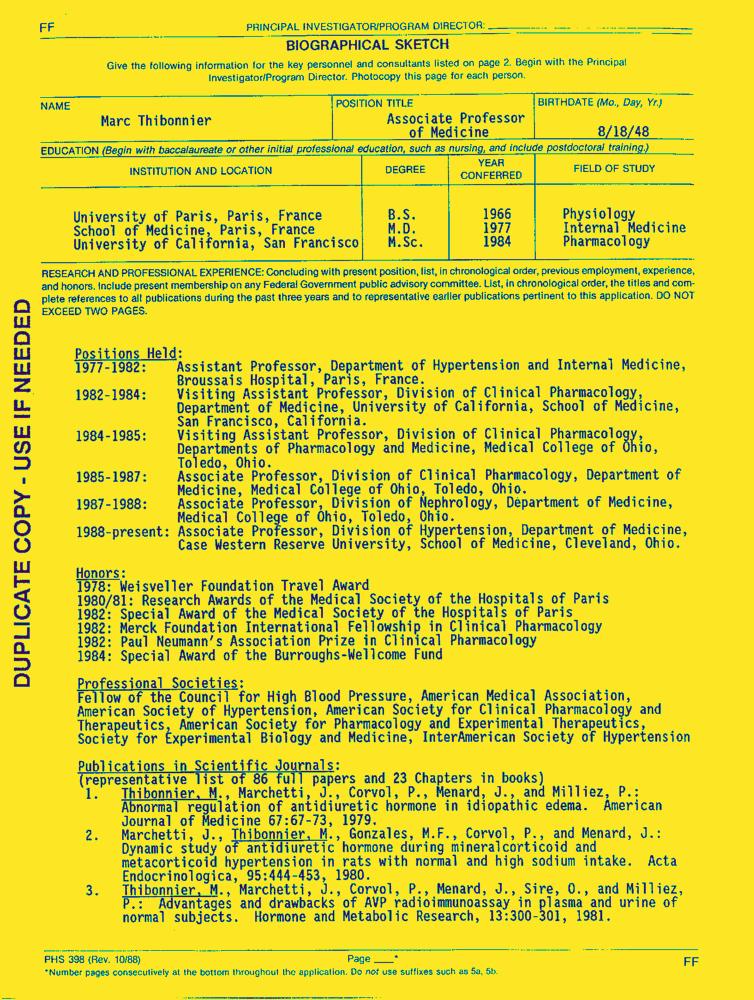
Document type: Resume-Doc